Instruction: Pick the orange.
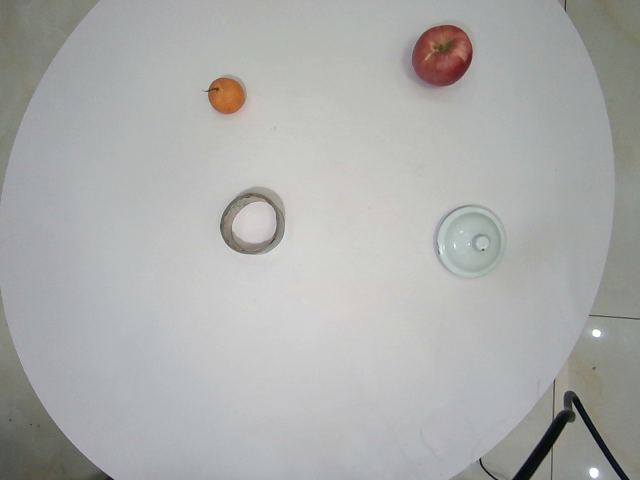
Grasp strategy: vertical